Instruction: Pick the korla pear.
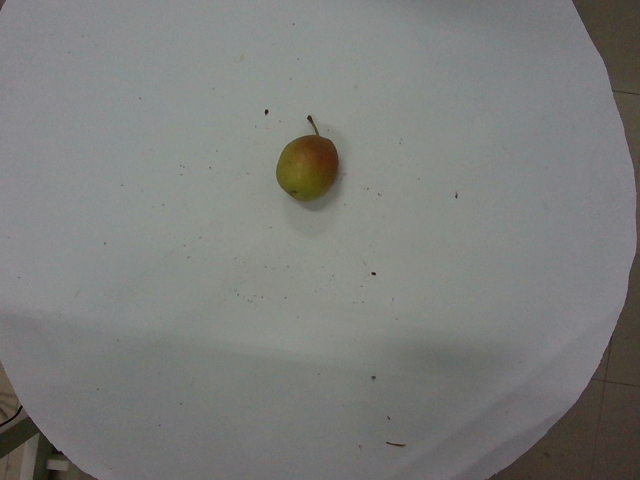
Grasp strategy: vertical